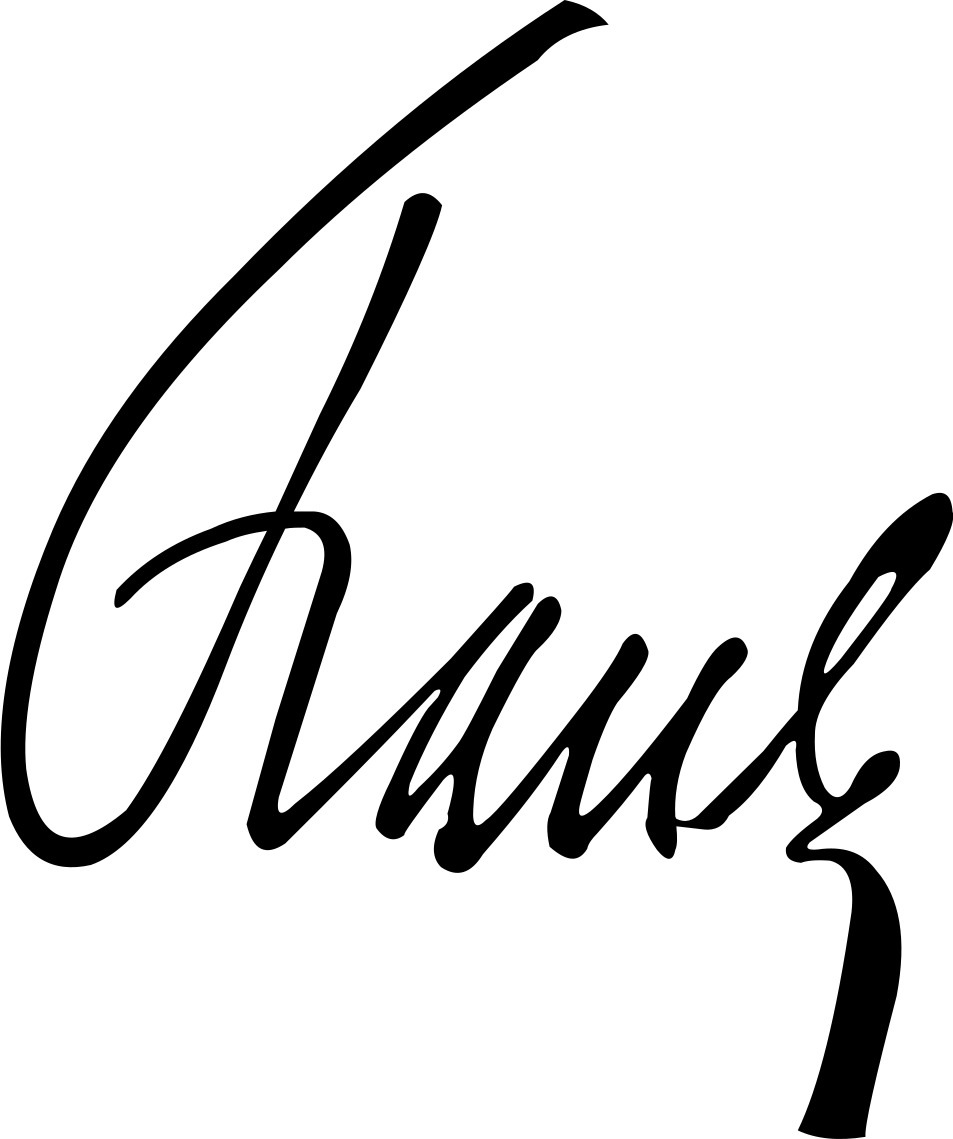
Signature of: hans frank